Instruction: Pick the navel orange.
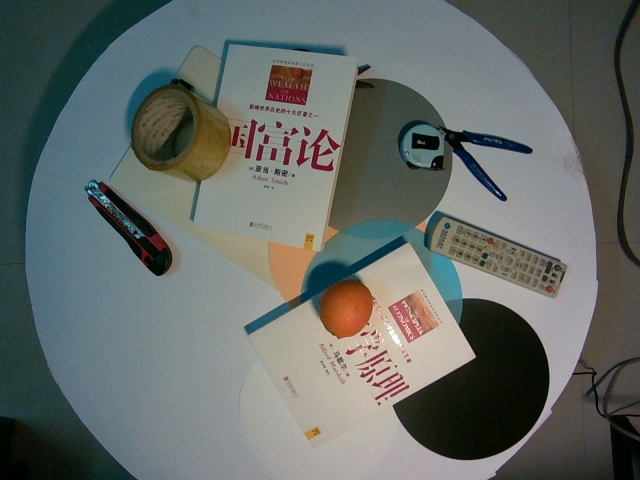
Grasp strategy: vertical